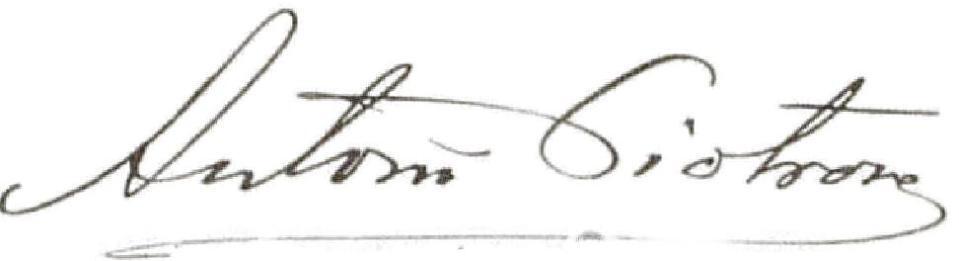
Signature of: antoni piotrowski